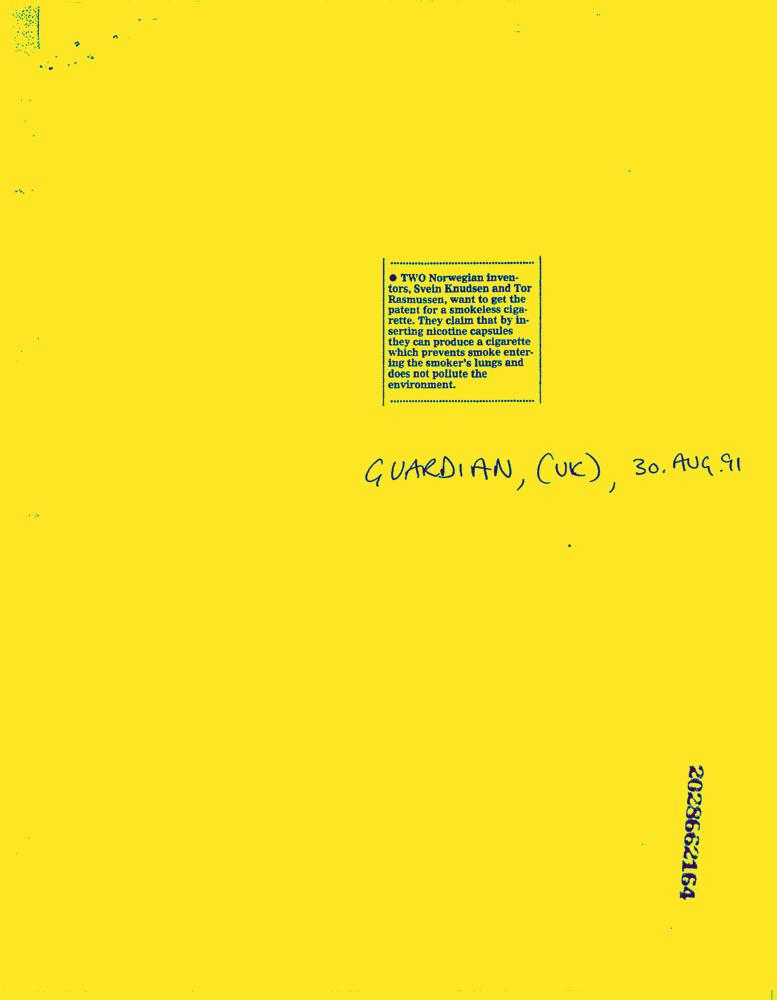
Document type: News-Article